Question: What might the diagnosis be?
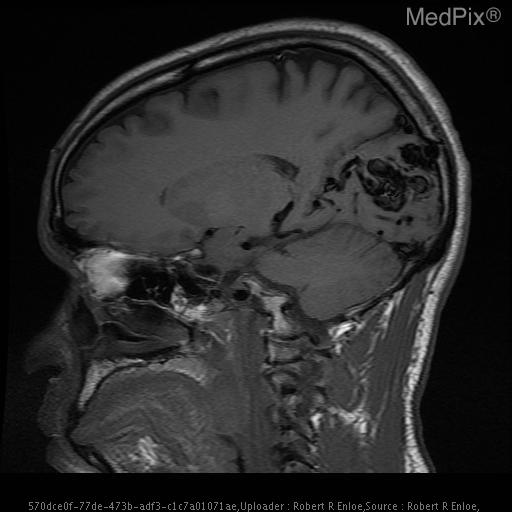
Answer: The possible diagnosis includes •  Arteriovenous Malformation
•  Aneurysm
•  Spontaneous intracerebral hemorrhage
•  Stroke
•  Intracranial neoplasm.